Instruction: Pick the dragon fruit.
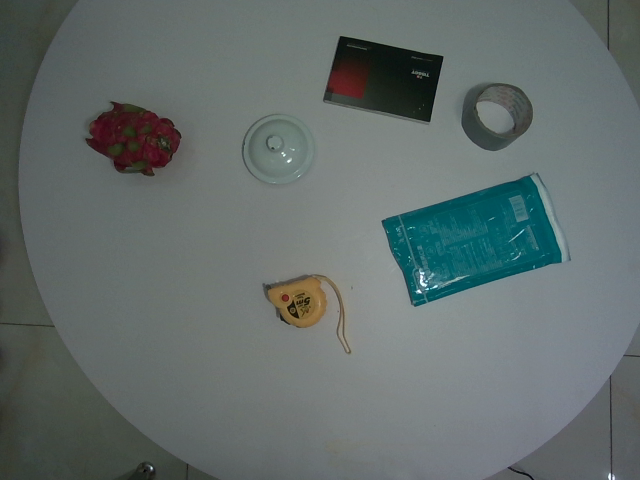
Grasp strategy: vertical